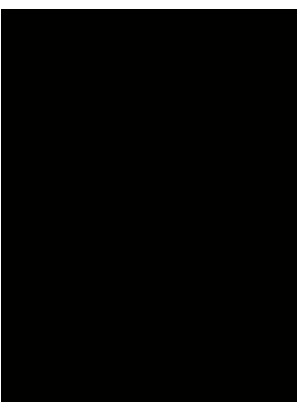
Signature of: ali akbar velayati